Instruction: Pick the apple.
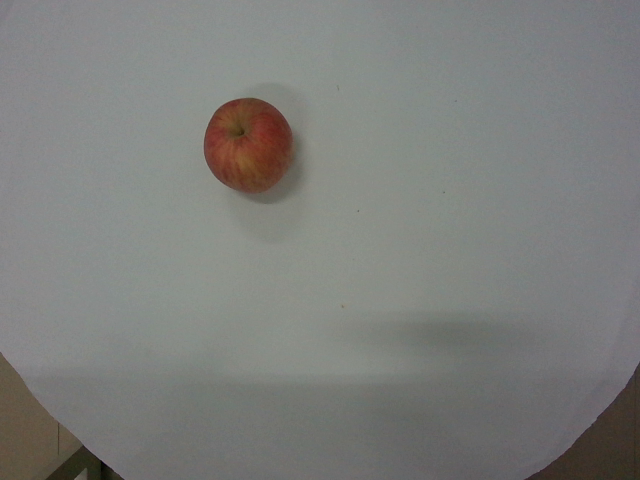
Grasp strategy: vertical